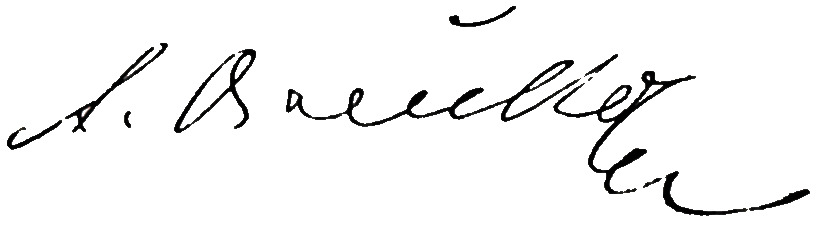
Signature of: aleksandr voyeykov